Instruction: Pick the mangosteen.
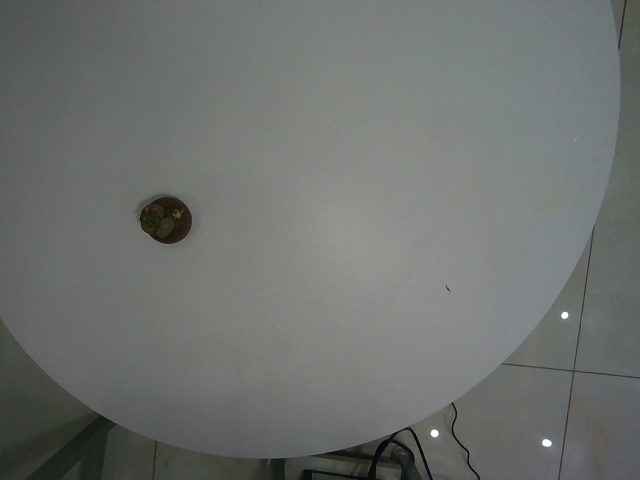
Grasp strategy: vertical